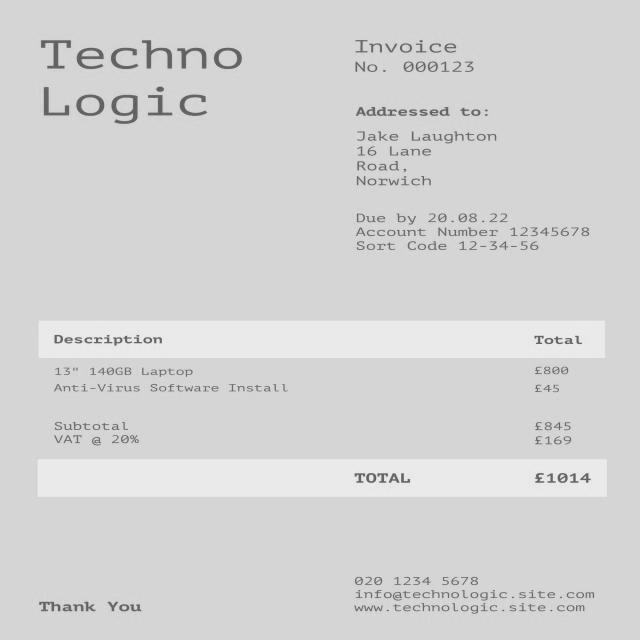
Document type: Invoice